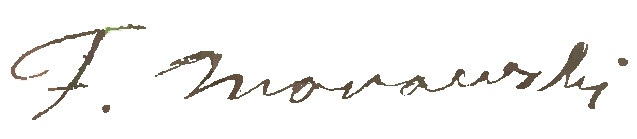
Signature of: franciszek dzierżykraj morawski